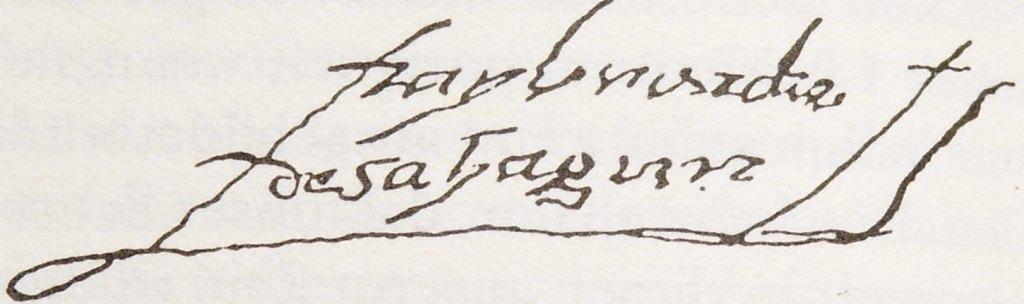
Signature of: bernardino de sahagún